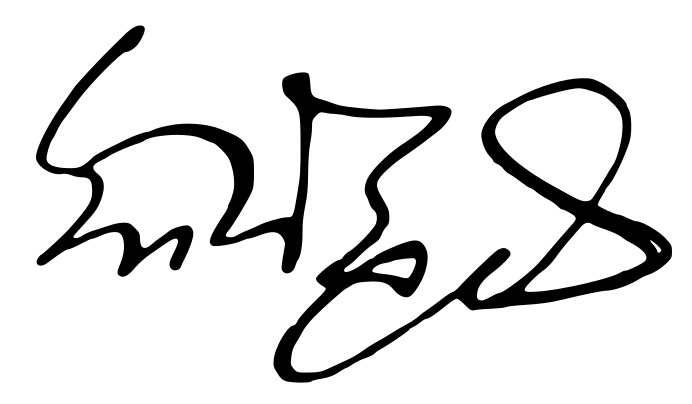
Signature of: emmanouil tsouderos